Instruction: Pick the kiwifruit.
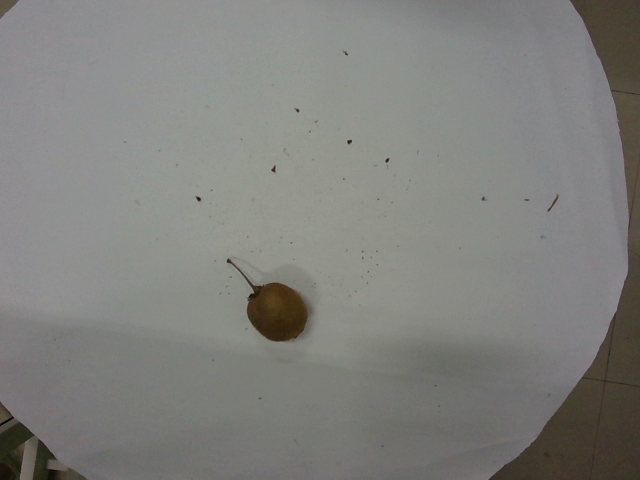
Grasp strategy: vertical